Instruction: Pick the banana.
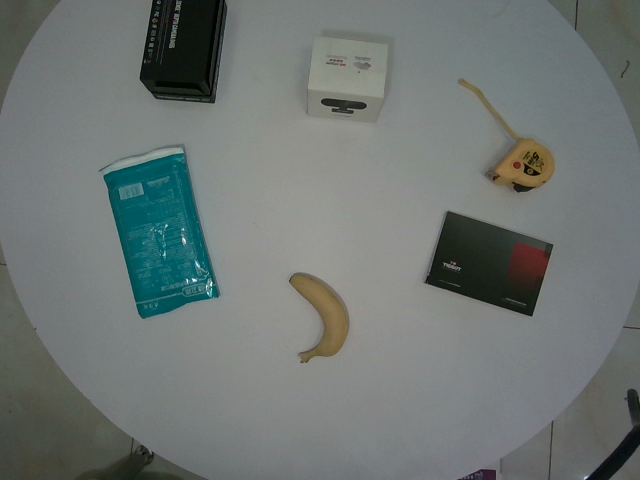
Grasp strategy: vertical